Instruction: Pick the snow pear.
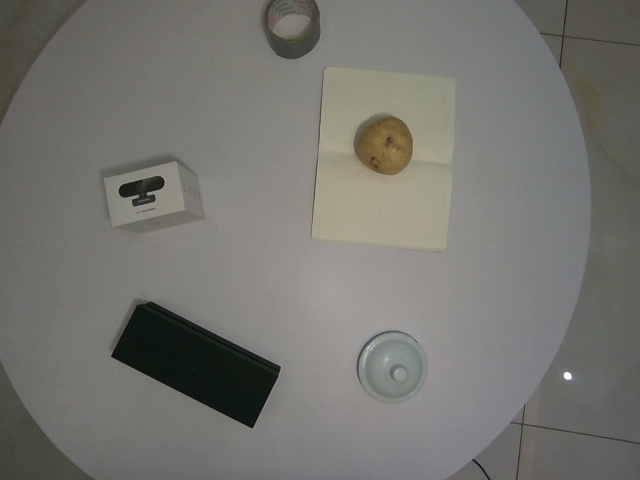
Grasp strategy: vertical